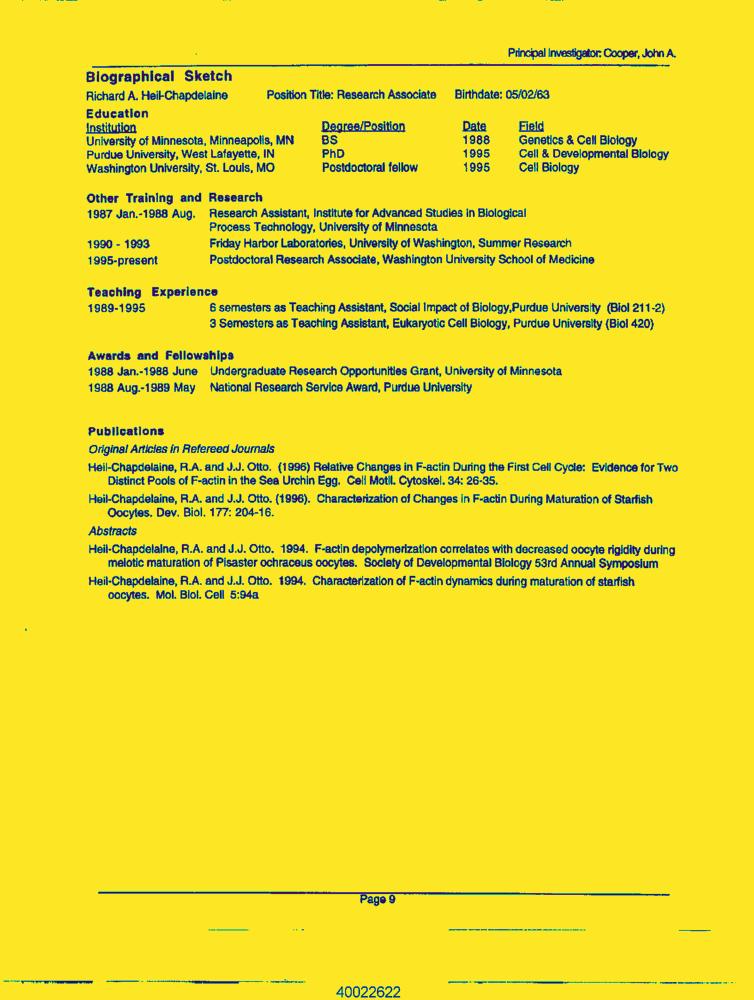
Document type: Resume-Doc